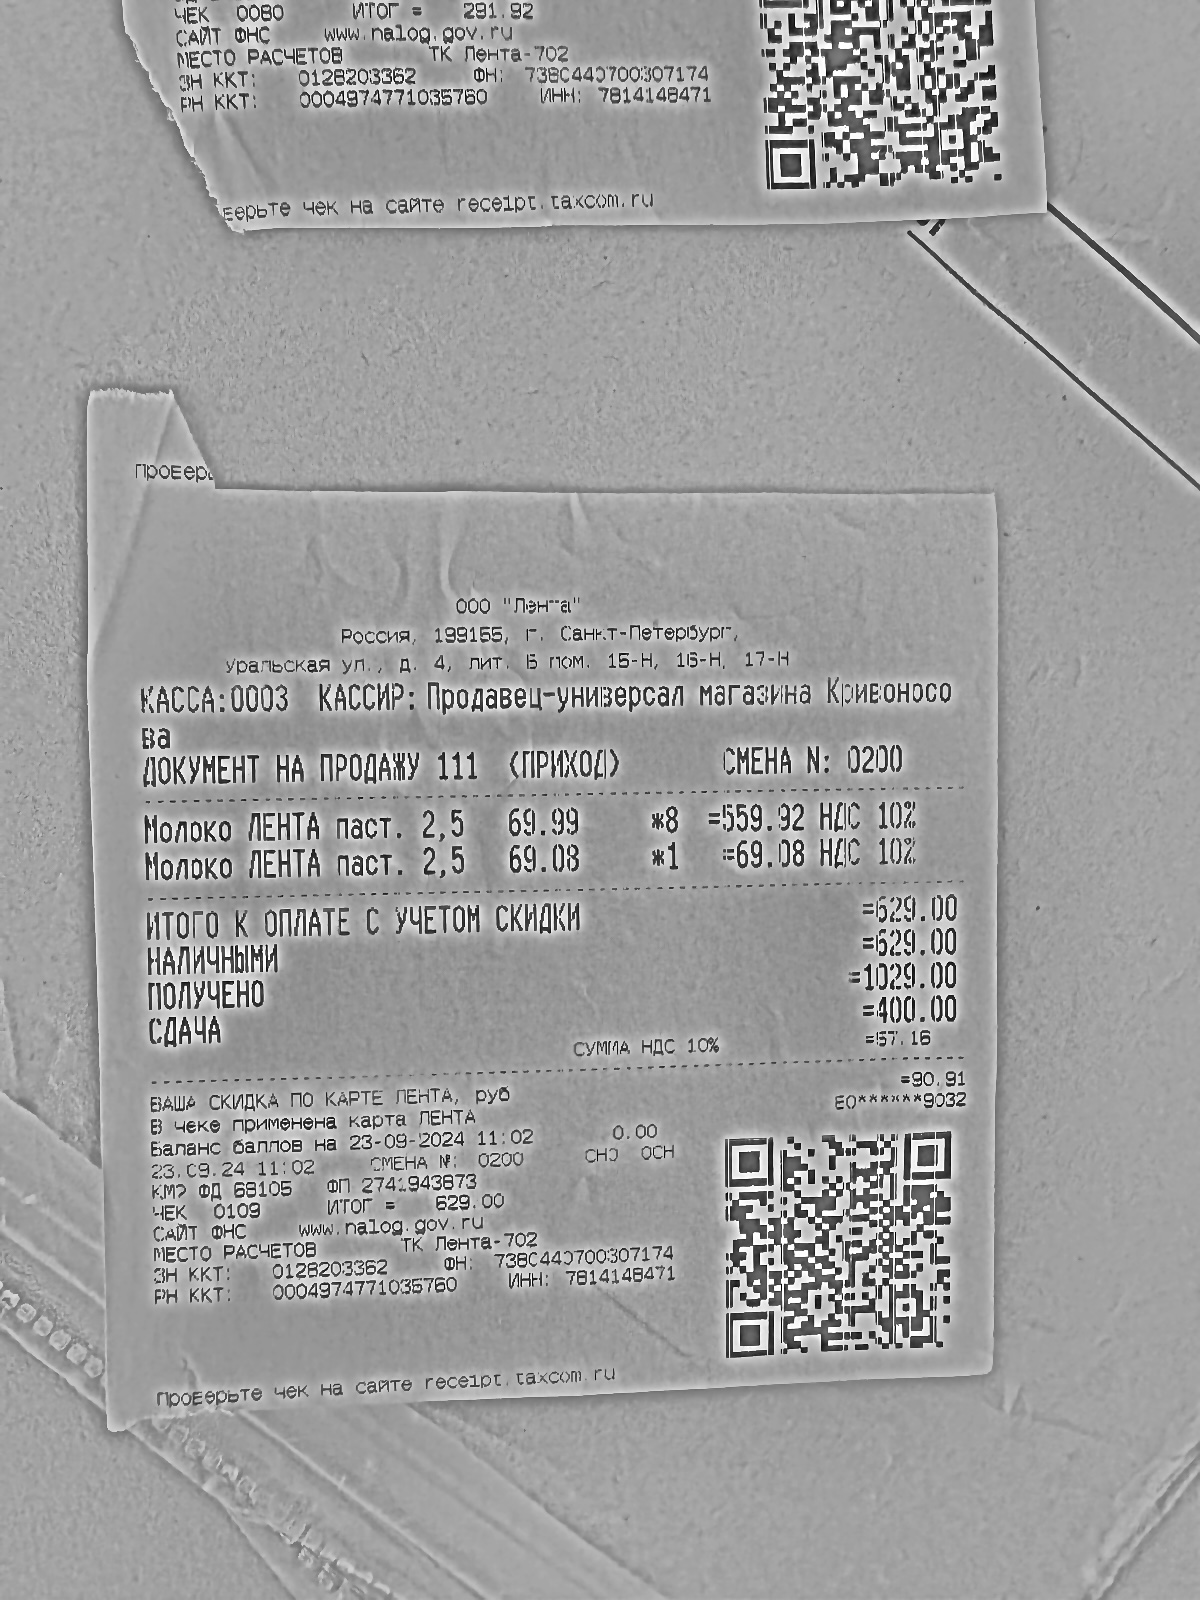
Продавец: ООО "ЛенТА"
ИНН: 7814148471
Дата: 23-09-2024 11:02
Товары: Молоко ЛЕНТА паст. 2,5; Молоко ЛЕНТА паст. 2,5
Количество: 8.000; 1.000
Цена: 69.99; 69.08
Сумма: 559.92; 69.08
Итого: 629.00